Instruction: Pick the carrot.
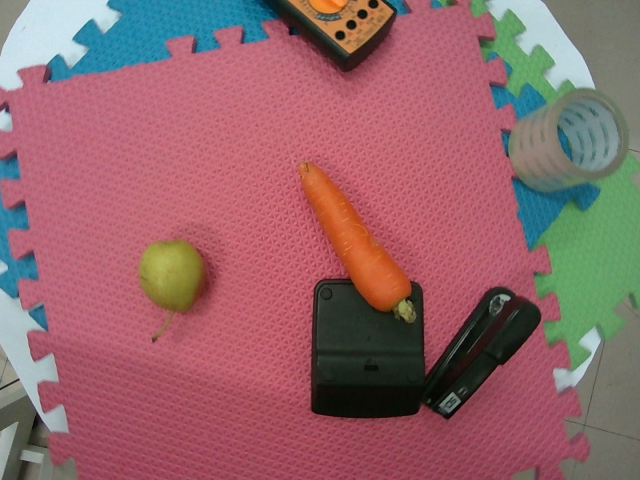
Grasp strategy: vertical